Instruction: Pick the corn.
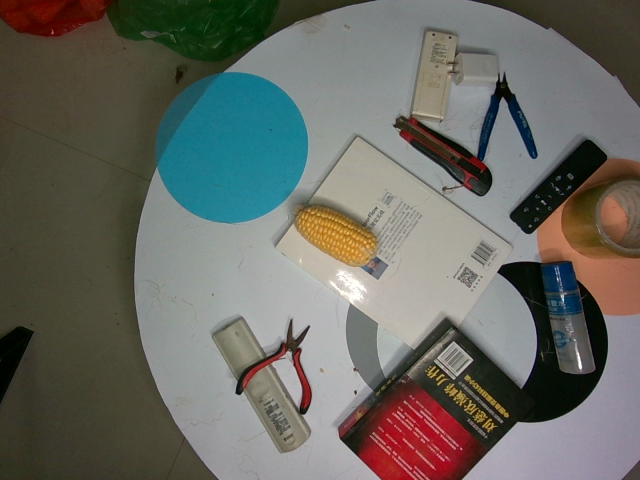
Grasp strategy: vertical